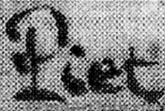
Signature of: fernand piet